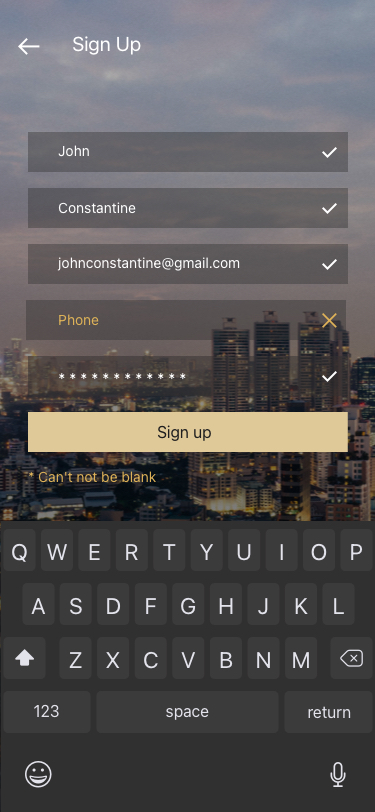
Text in this UI design:
johnconstantine@gmail.com
Phone
John
Constantine
*
*
*
*
*
*
*
*
*
*
*
*
Sign up
* Can't not be blank
Sign Up
return
space
123
M
N
B
V
C
X
Z
L
K
J
H
G
F
D
S
A
P
O
I
U
Y
T
R
E
W
Q